Question: What could the diagnosis suggest?
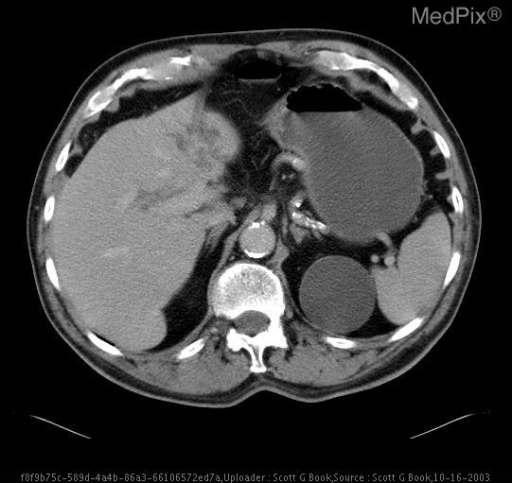
Answer: The possible diagnosis includes Cholangiocarcinoma
Hepatocellular carcinoma
Abscess
Metastatic neoplasm.